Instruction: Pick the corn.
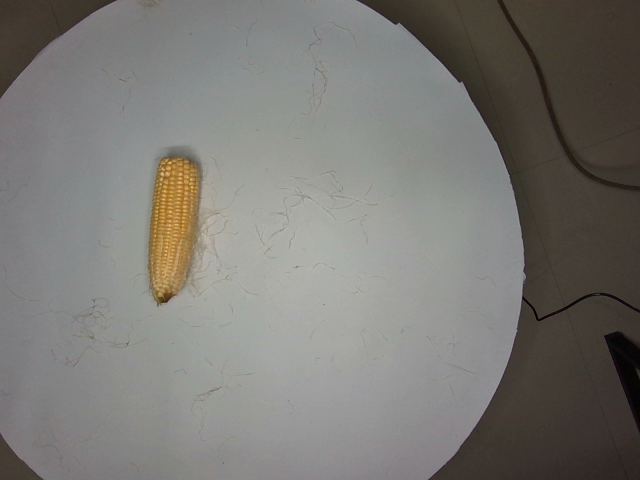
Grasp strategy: vertical